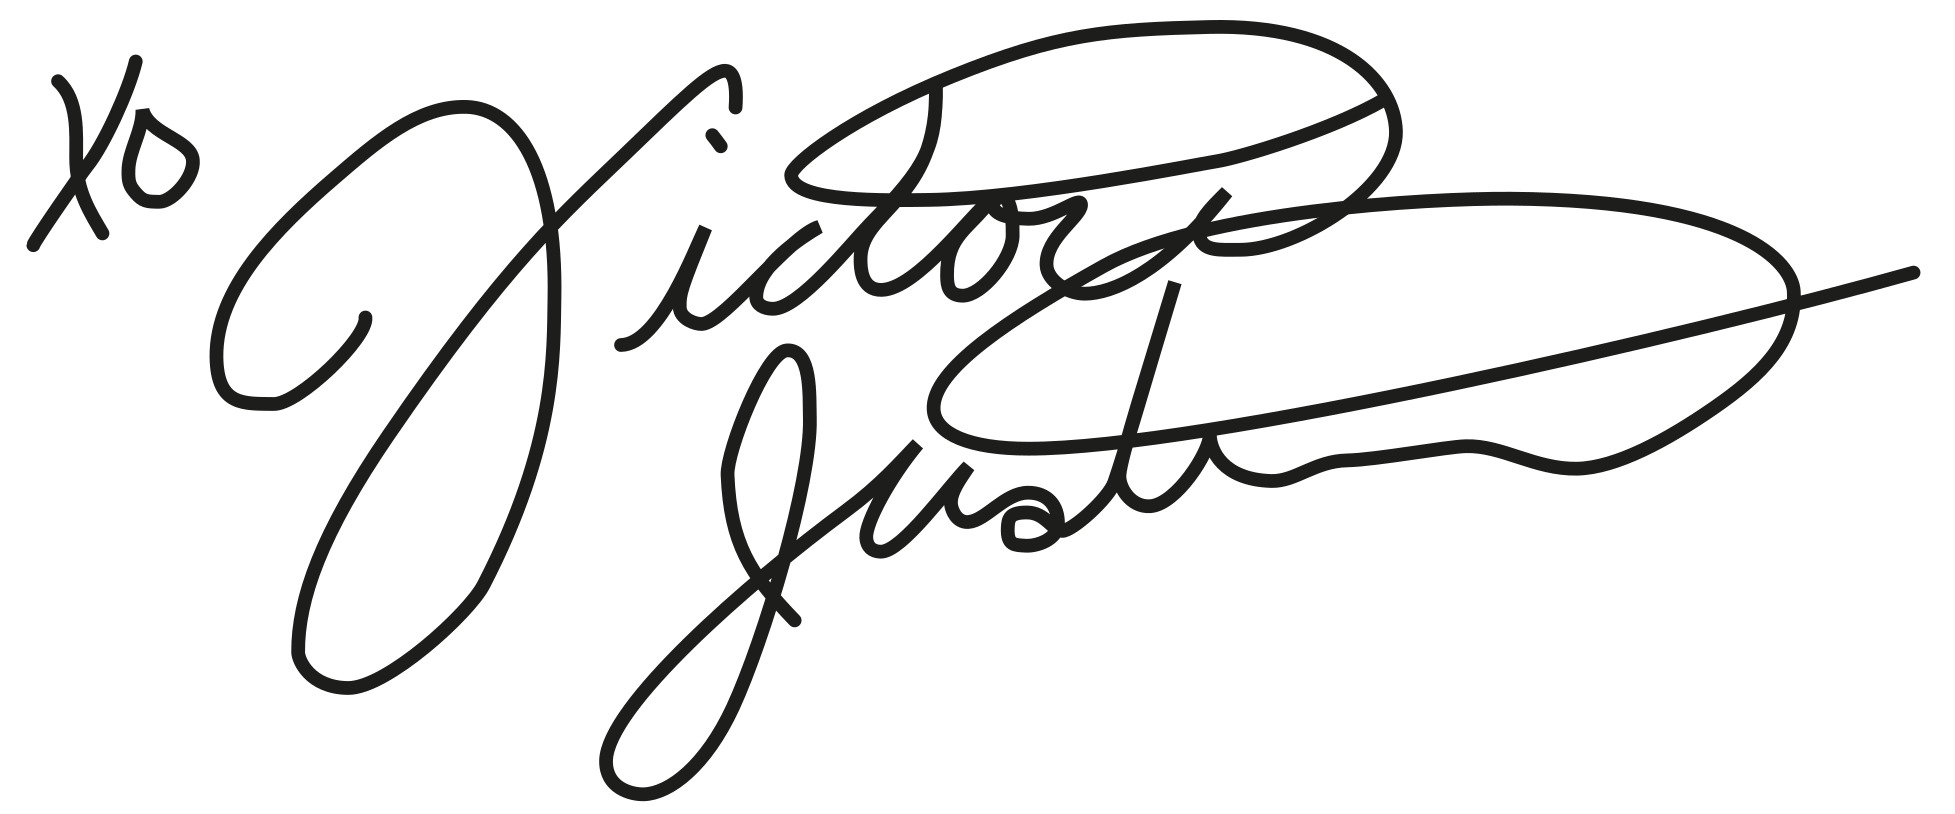
Signature of: victoria justice